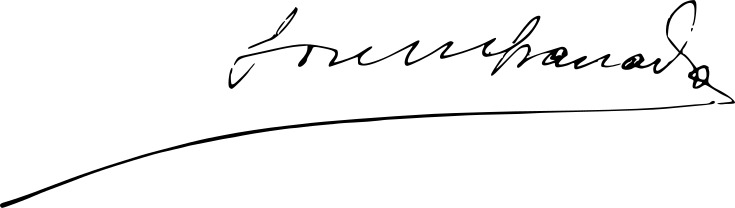
Signature of: josé maría granada